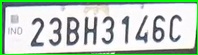
License plate number: 23 BH 3146C